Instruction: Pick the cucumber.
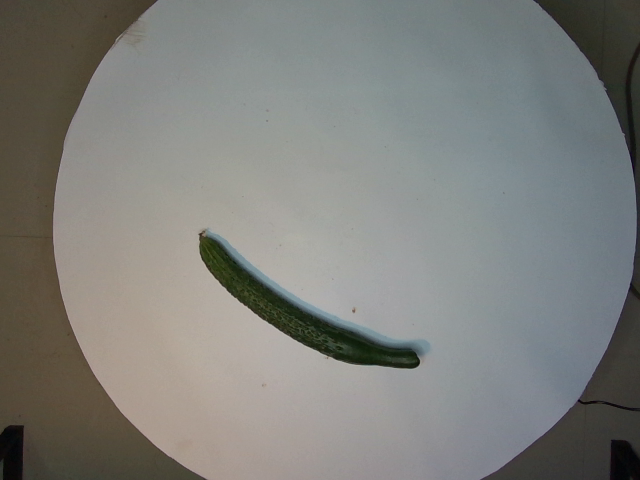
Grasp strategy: vertical